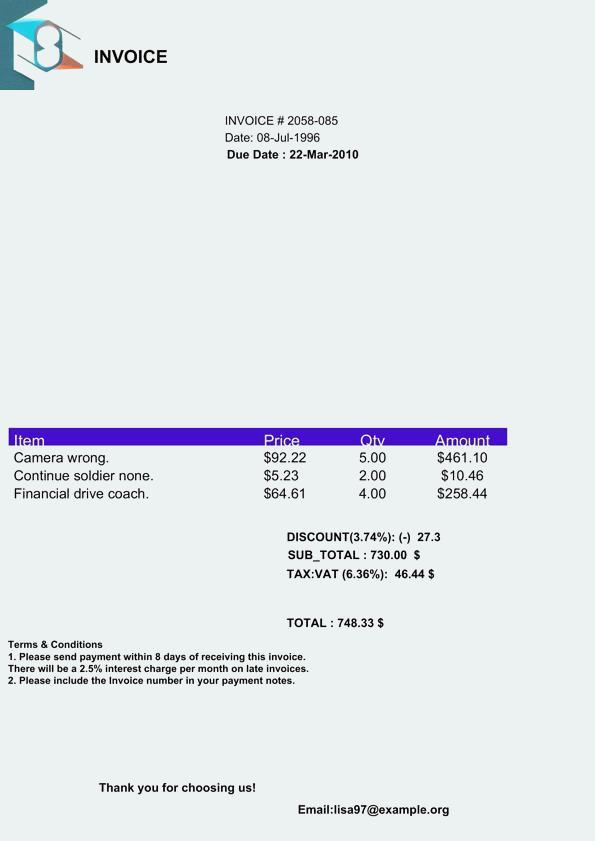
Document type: Invoice